Question: Describe the condition in detail:
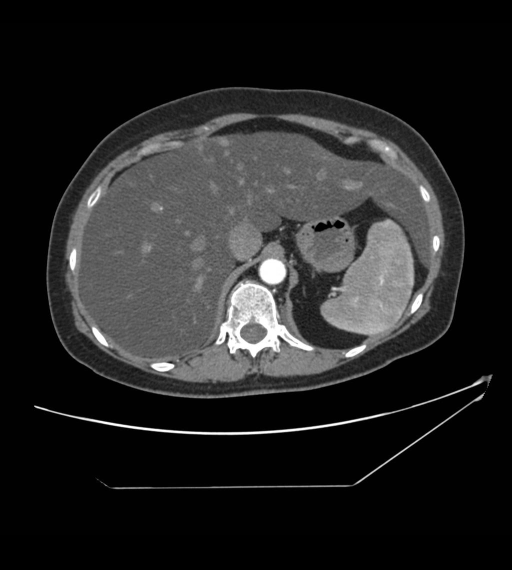
Answer: The disease is discussed as: Fatty metamorphosis is a common metabolic response of the liver to a variety of inciting agents and disease states.  These agents and states include corticosteroids, chemotherapy, diabetes mellitus, hyperlipidemia, hepatotoxic drugs, obesity, severe hepatitis, chronic alcoholism, malnutrition / malabsorption, jejuno-ileal and jejunocolic bypass surgery, hyperalimentation, congestive heart failure, and blunt hepatic trauma.  Despite these associations, the exact pathophysiologic mechanisms remain obscure.  Possibly diminished portal venous perfusion has a significant effect on producing fatty change and altering hepatic density.  A relative hepatocellular ischemia is proposed to result in decreased parenchymal glycogen and increased accumulations of fat.  The fat content of the liver may rise as high as 40% - 50% of the weight, well above the normal value of approximately 5%.
Regional variation in amount of liver-cell fat can produce entities called pseudolesions or pseudotumors, usually discovered during imaging. Focal fatty sparing in an otherwise fatty liver  occurs in several typical locations: along the gallbladder fossa, along the falciform ligament, occasionally in the periphery of the liver and near the hilum which is perfused with low-insulin blood from a pyloric vein. Because focal fatty sparing can only occur in the presence of fatty liver disease, most of these patients have a history of one of the disease states or agent exposures mentioned above.

Classic features that will help differentiate focally fatty sparing from a hypoechoic mass are that it occurs in these typical locations, often has a geographic (triangular or quadrangular) shape vice being round like most masses and focally fatty sparing, since it is not a mass, will not demonstrate mass effect on adjacent structures, particularly crossing vessels.